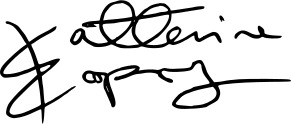
Signature of: katherine copsey